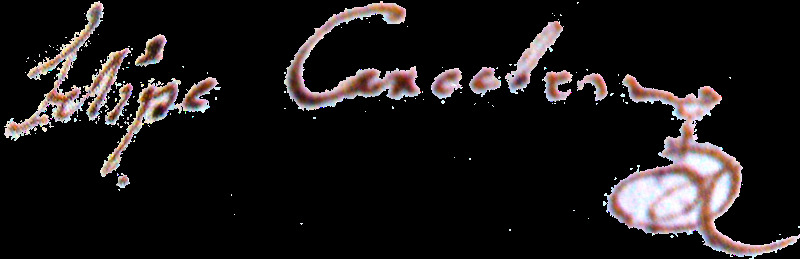
Signature of: felipe carcelén